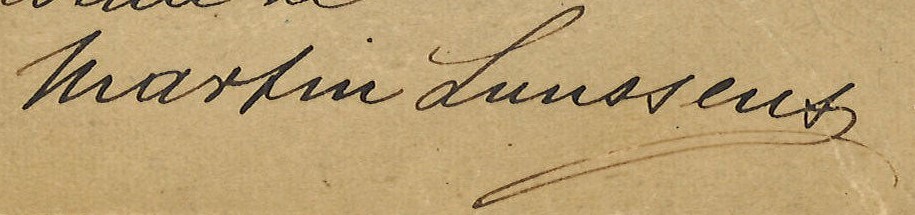
Signature of: martin lunssens